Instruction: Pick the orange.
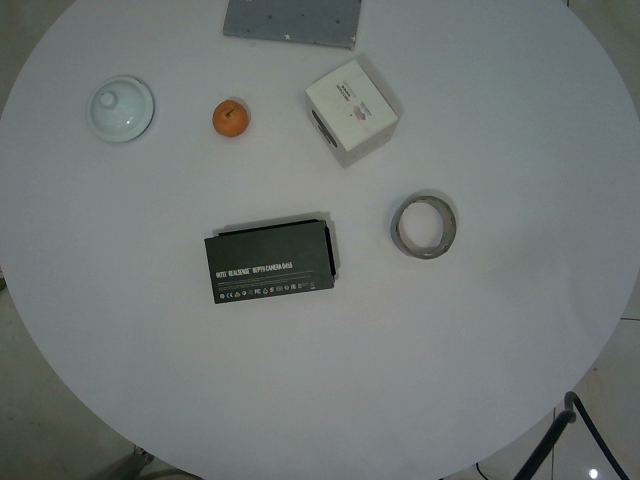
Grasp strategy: vertical